Question: What type of tax is indicated in the document, personal property or real estate?
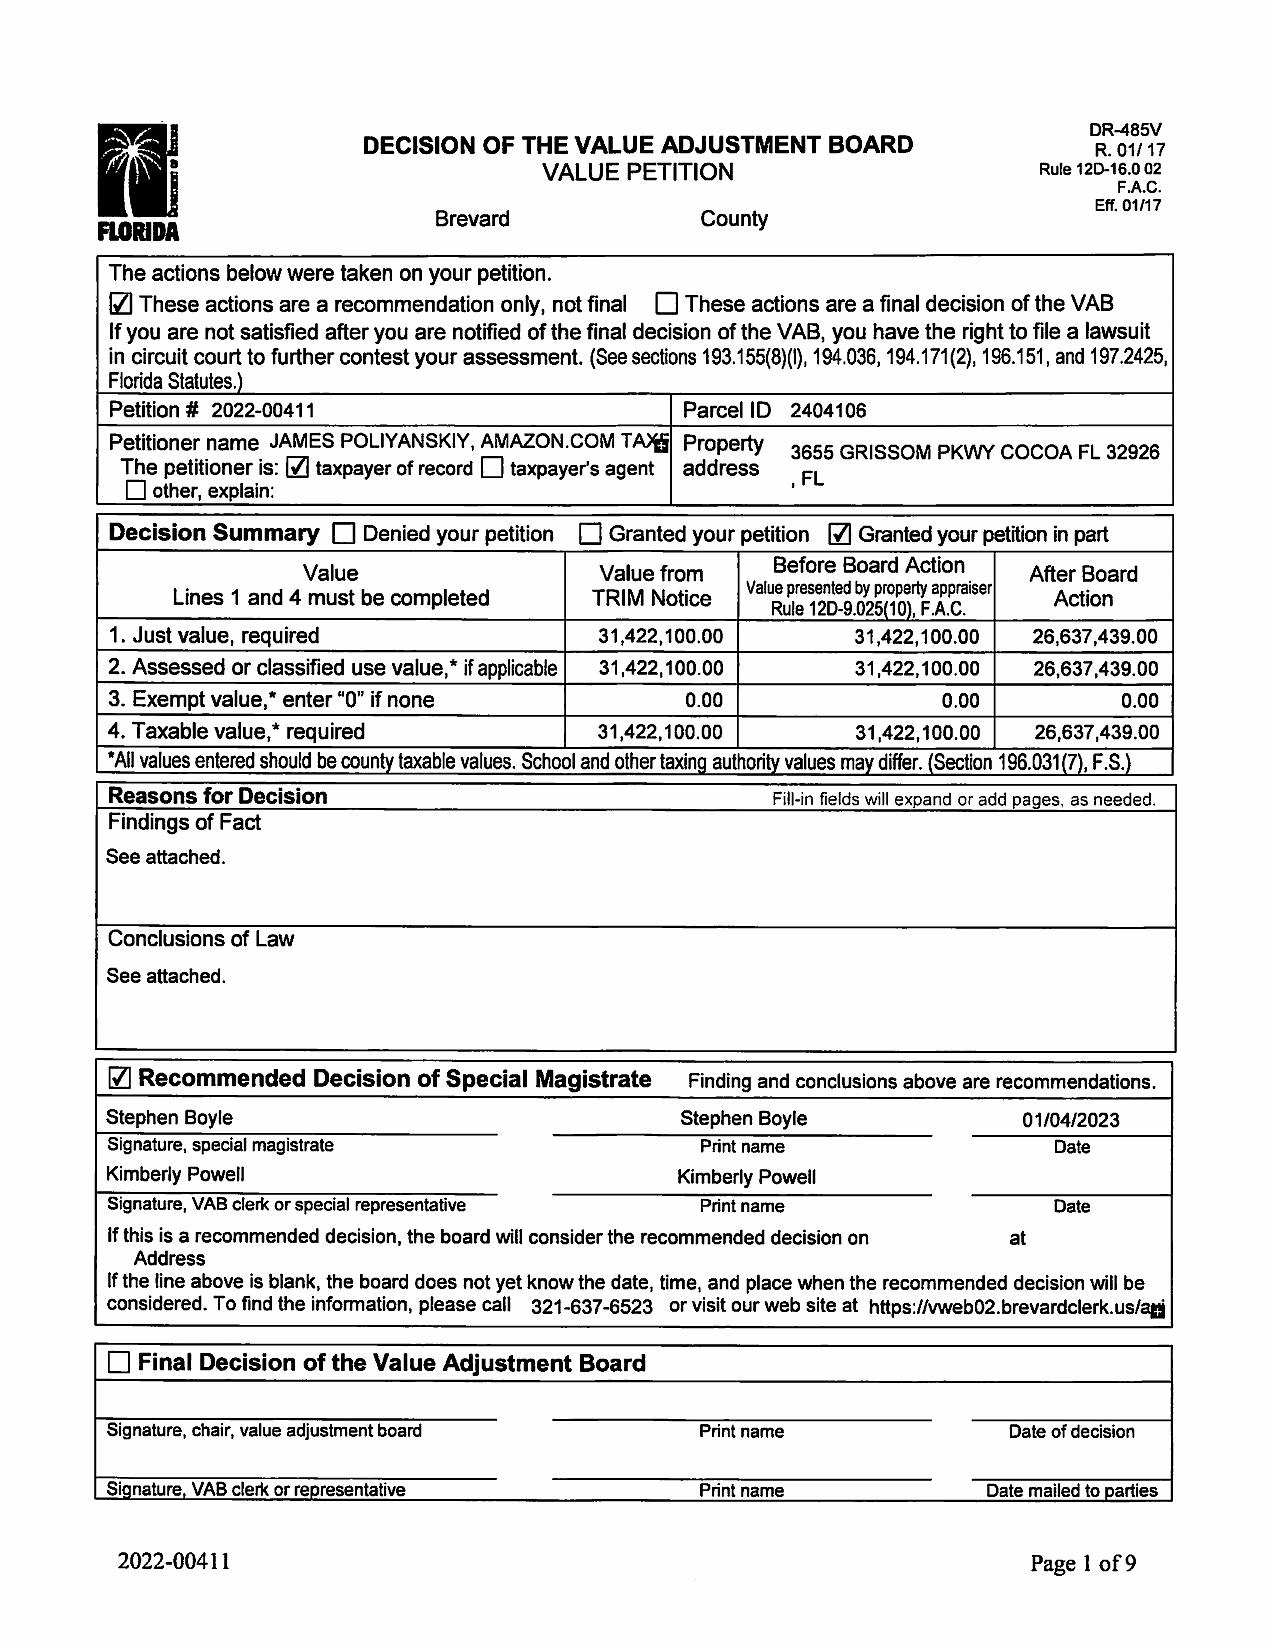
Answer: "Real Estate Tax"